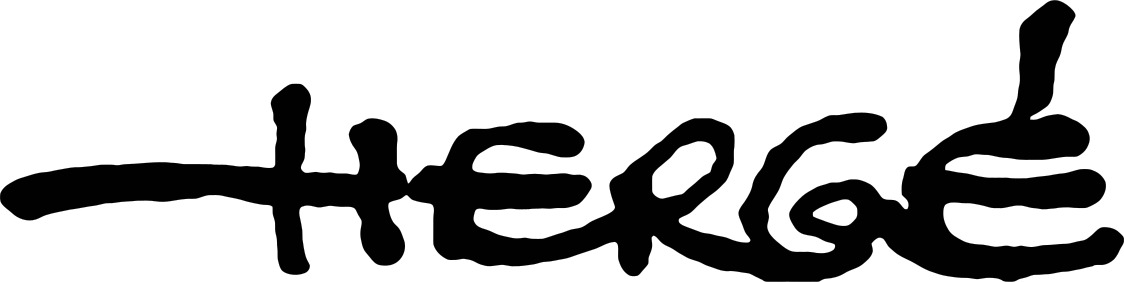
Signature of: hergé